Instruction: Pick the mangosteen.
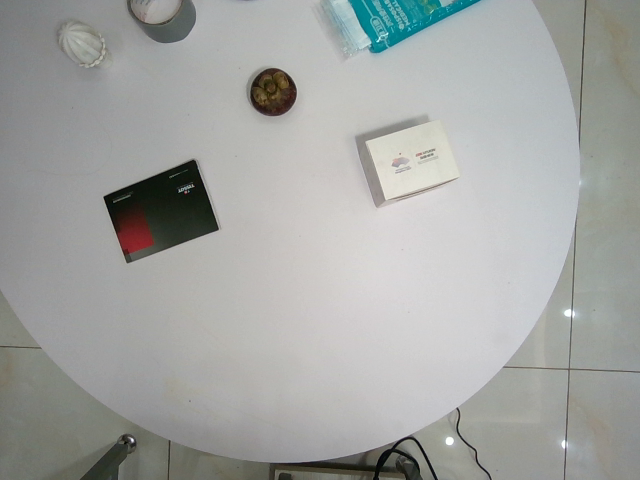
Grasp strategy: vertical